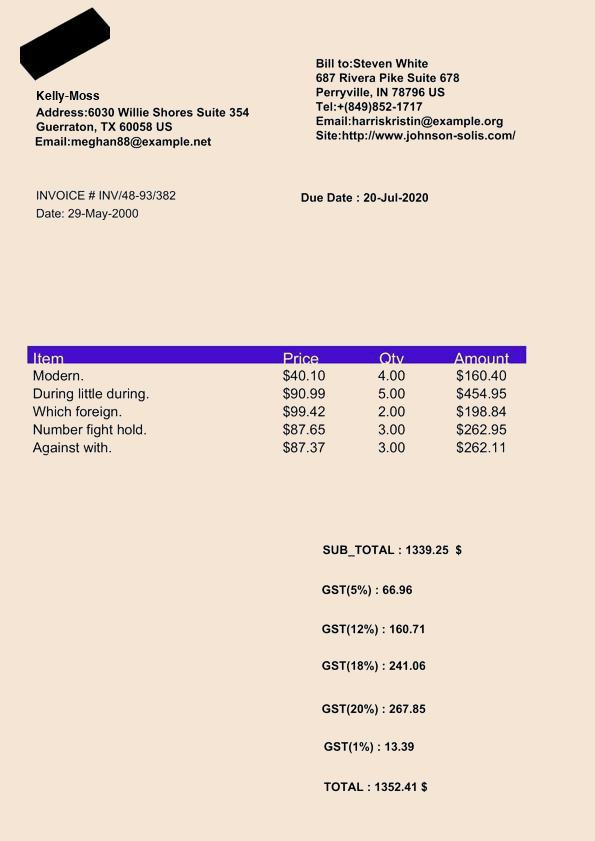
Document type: Invoice